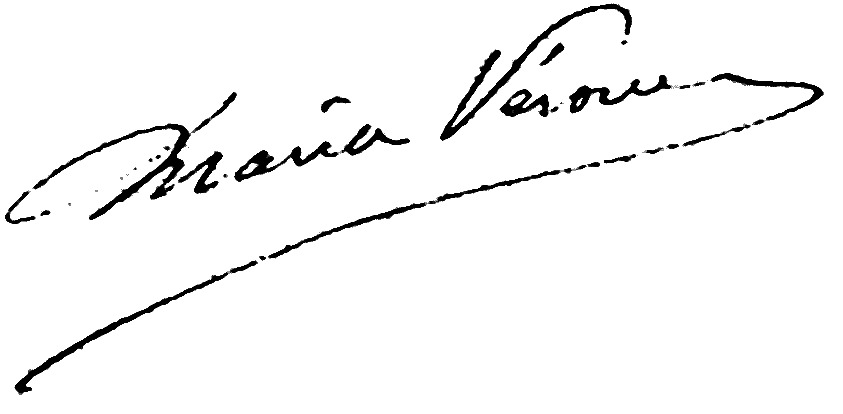
Signature of: maria vérone